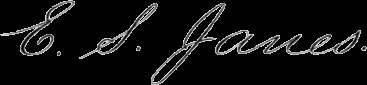
Signature of: edmund storer janes